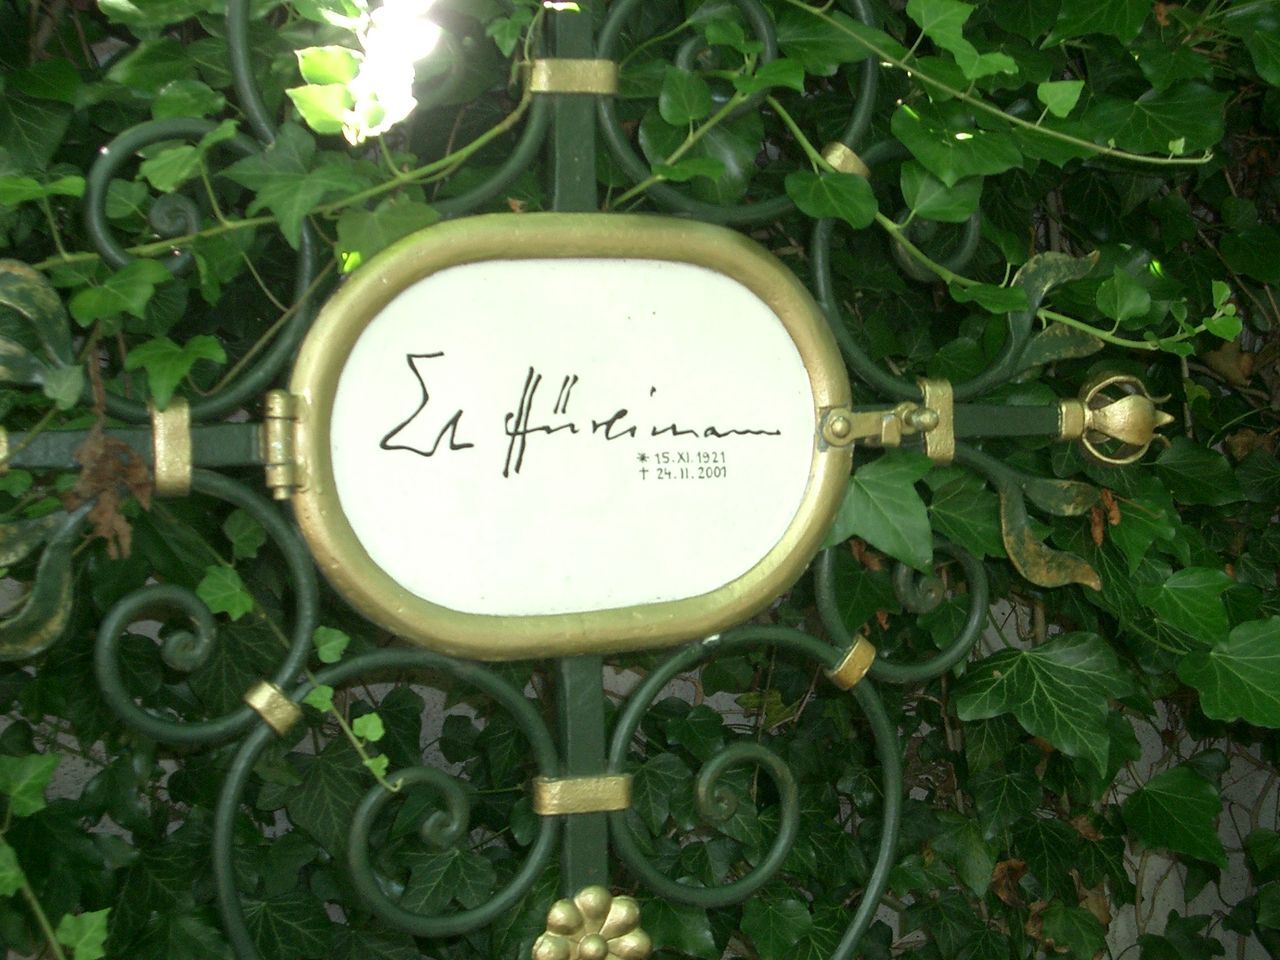
Signature of: ernst hürlimann